Question: What is the suspected problem?
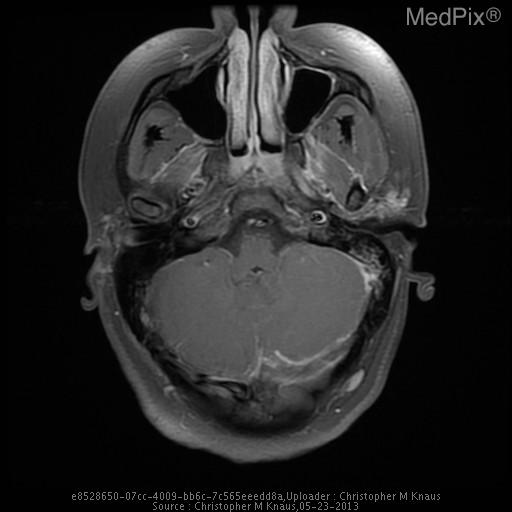
Answer: The findings suggest The vein of Galen, straight sinus, and dominant left transverse venous dural sinus are particularly hyperattenuating, and apparently prominent in caliber.

The superior sagittal sinus is notably less hyperattenuating and is normal in appearance.  The right transverse dural venous sinus is hypoplastic.

Gray/white matter discrimination is preserved.  There is no evidence for infarction or intracranial hemorrhage.  There are no brain masses or mass effect.  There is no hydrocephalus.

The skull is intact.  The partially imaged aerated portions of the skull base are free of significant effusions..

Impression: The vein of Galen, straight sinus, and dominant left transverse venous dural sinus are all particularly hyperattenuating and apparently prominent in caliber, all very concerning for thrombosis.. Replace this - DESCRIPTION OF THE IMAGE OR FINDINGS.. The patient might have a history of 17 yo girl presents with left sided facial weakness and numbness and the worst headache of her life that is rated 10/10.  The headache has been progressive for about 24 hours.  She has a history of migraine, but the patient states that her current headache does not feel like her typical migraine headache..